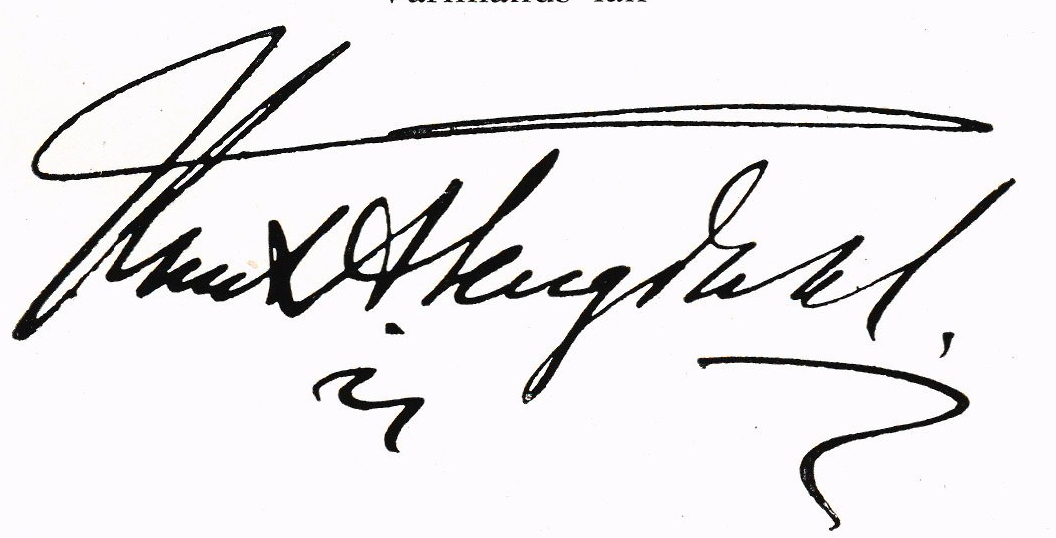
Signature of: knut tengdahl